Question: What is the potential diagnosis?
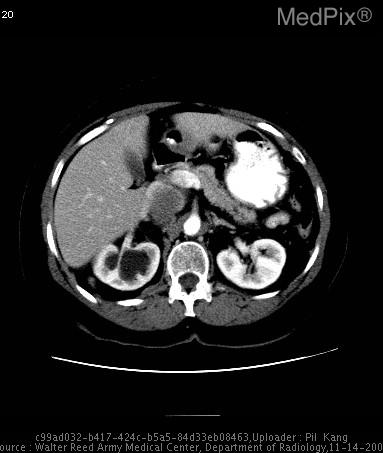
Answer: The possible diagnosis includes leiomyosarcoma
metastatic disease with tumor thrombus
angiosarcoma
high-grade liposarcoma.